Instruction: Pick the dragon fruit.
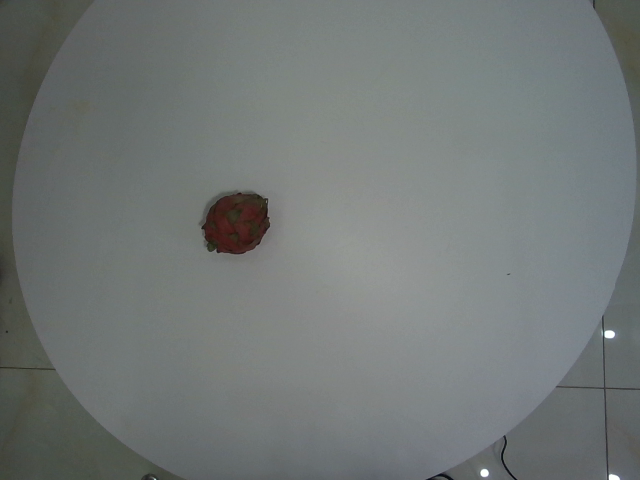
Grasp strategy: vertical